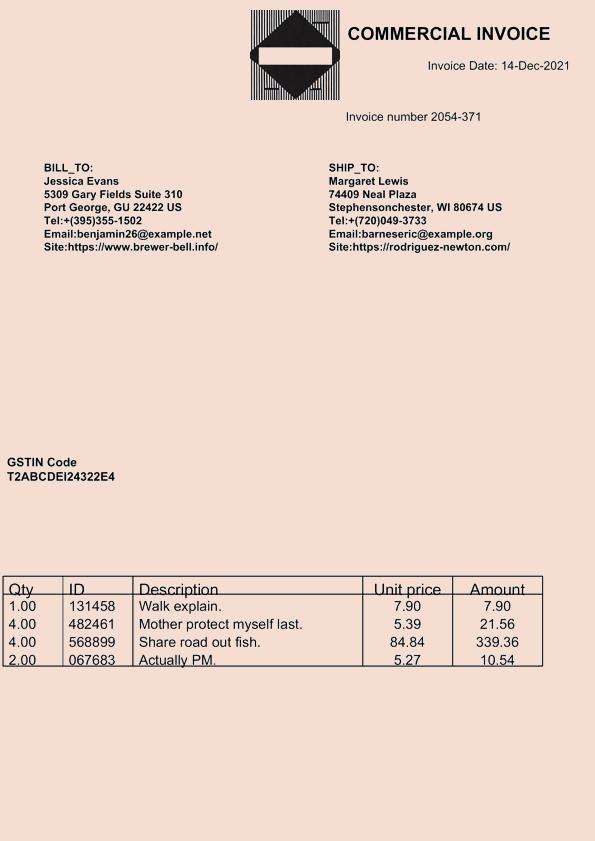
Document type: Invoice